Question: Describe the condition in detail:
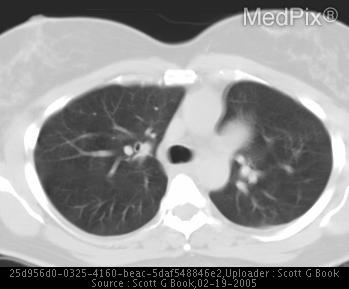
Answer: The disease is discussed as: Congenital absence of the pericardium is a rare anomaly which usually (67%) occurs on the left side. A complete form exists and is usually diagnosed incidentally. Normally, the aortopulmonary window is covered by pericardium and contains some fat.  Left sided pericardial absence absence allows interposition of lung between the aorta and and the main segment of the pulmonary artery. The defect usually causes the heart to rotate to the left.  Sometimes, the left atrial appendage can bulge through the defect. Associated congenital heart defects include atrial septal defect, patent ductus arteriosus, mitral valve stenosis, or tetralogy of Fallot.

Clinical:
Patients are often asymptomatic and the defect is found incidentally. The defect may cause herniation and strangulation of parts of the left heart. Symptoms can include syncope, chest pain or arrhythmias. Death may be caused by torsion of the great arteries, constriction of a coronary artery or herniation and/or incarceration of the left atrial appendage.

Imaging:
Chest x-ray shows left-sided displacement and posterior bulging of the heart. Herniation of the left atrial appendage resembles enlargement of the pulmonary artery. On echocardiography excessive cardiac motion and enlargement of the left atrial appendage may be seen. Definitive diagnosis can by obtained with  MRI and CT.   Interposition of lung between the aorta and left pulmonary artery is diagnostic.

Treatment:
The defect can be enlarged or patched surgically to alleviate herniation.